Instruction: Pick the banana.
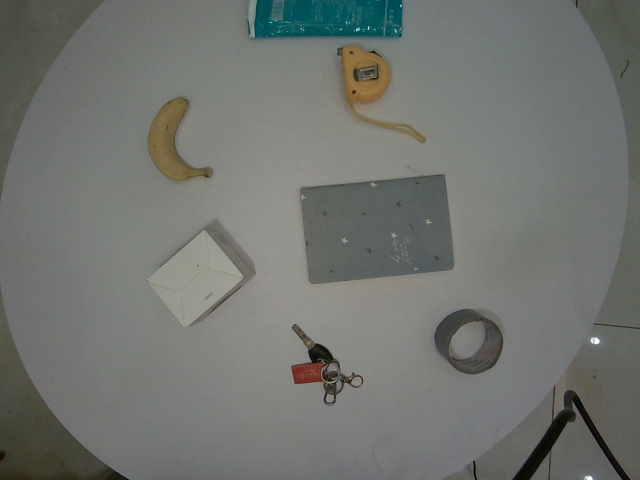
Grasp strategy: vertical